Question: What is the main concern?
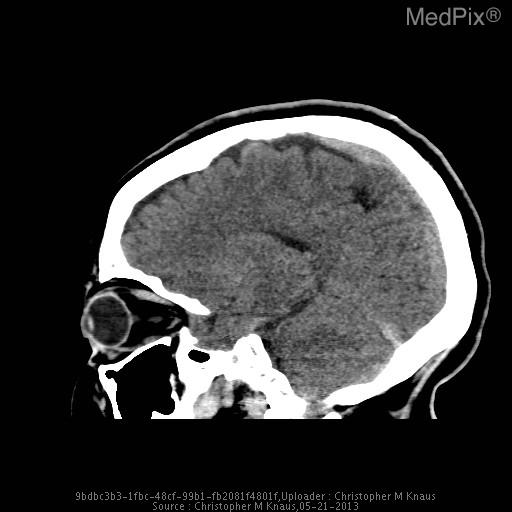
Answer: The findings suggest The vein of Galen, straight sinus, and dominant left transverse venous dural sinus are particularly hyperattenuating, and apparently prominent in caliber.

The superior sagittal sinus is notably less hyperattenuating and is normal in appearance.  The right transverse dural venous sinus is hypoplastic.

Gray/white matter discrimination is preserved.  There is no evidence for infarction or intracranial hemorrhage.  There are no brain masses or mass effect.  There is no hydrocephalus.

The skull is intact.  The partially imaged aerated portions of the skull base are free of significant effusions..

Impression: The vein of Galen, straight sinus, and dominant left transverse venous dural sinus are all particularly hyperattenuating and apparently prominent in caliber, all very concerning for thrombosis.. The vein of Galen, straight sinus, and dominant left transverse
venous dural sinus are all particularly hyperattenuating and apparently prominent in caliber.. The patient might have a history of 17 yo girl presents with left sided facial weakness and numbness and the worst headache of her life that is rated 10/10.  The headache has been progressive for about 24 hours.  She has a history of migraine, but the patient states that her current headache does not feel like her typical migraine headache..